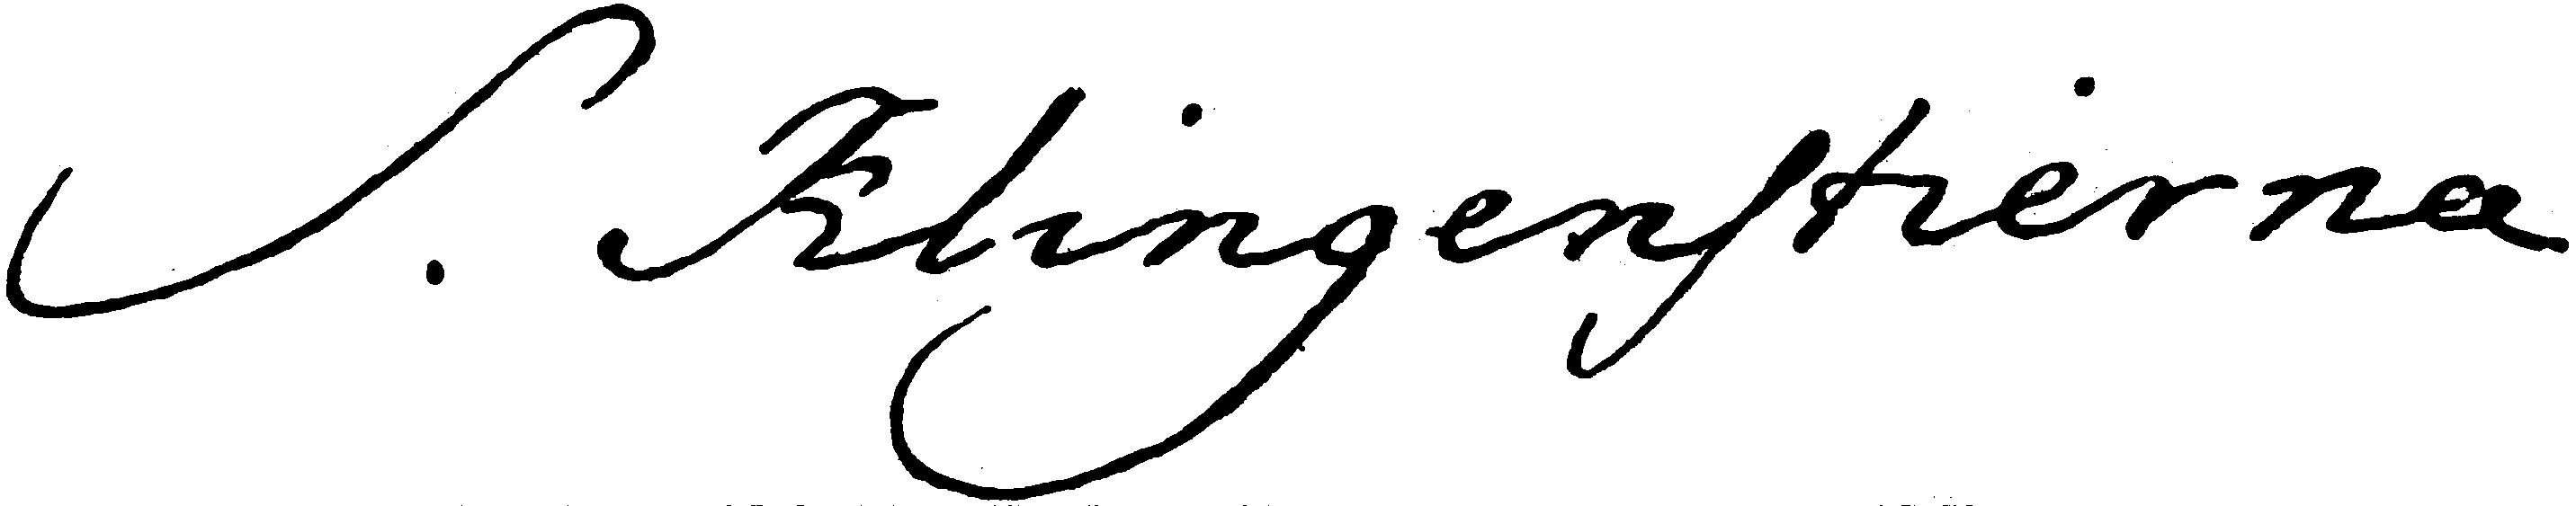
Signature of: samuel klingenstierna